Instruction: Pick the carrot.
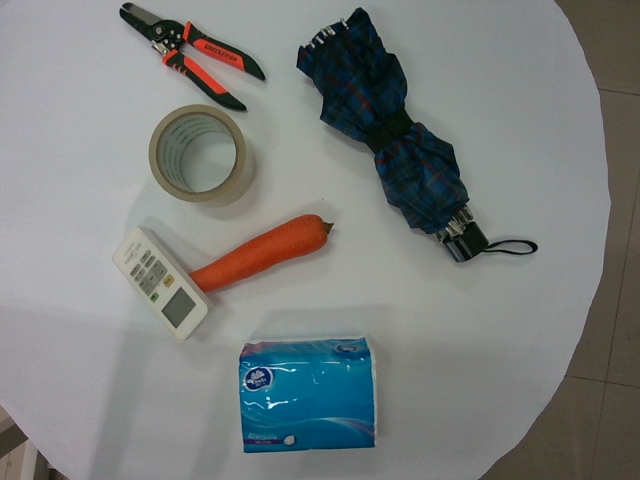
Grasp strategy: vertical